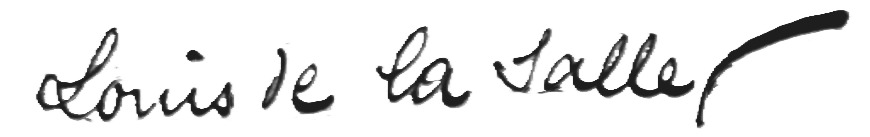
Signature of: louis de la salle